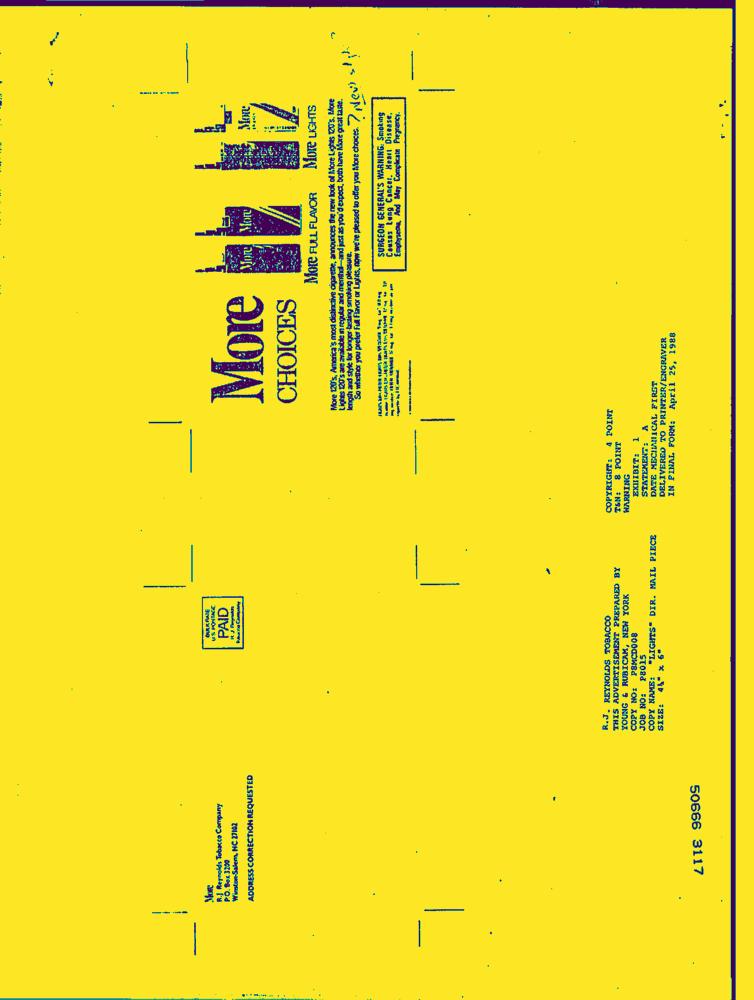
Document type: AD